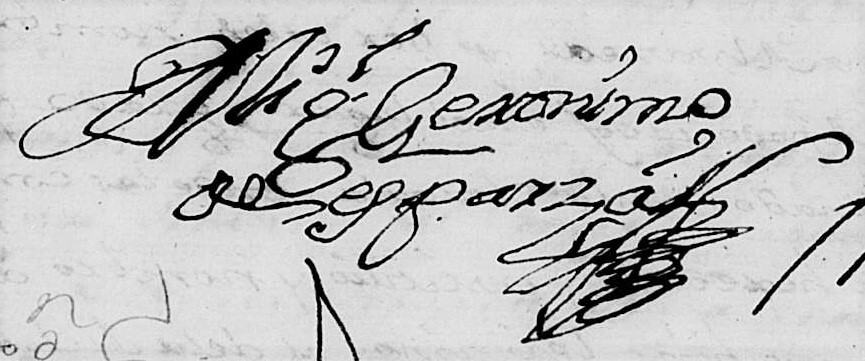
Signature of: miguel jerónimo esparza